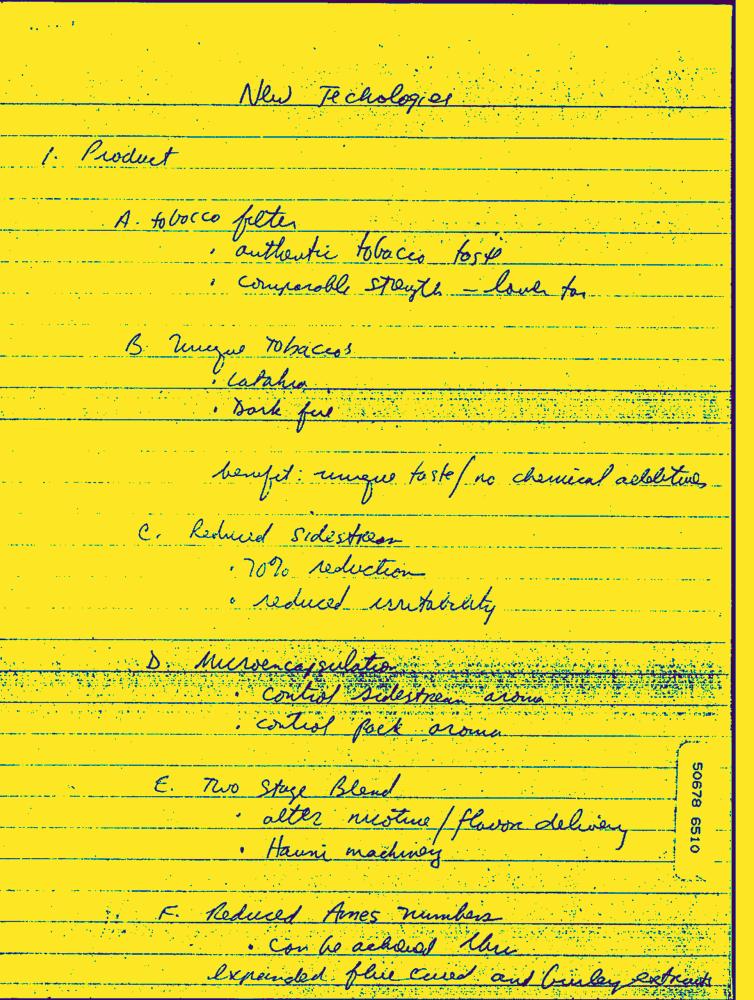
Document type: Hand-Written